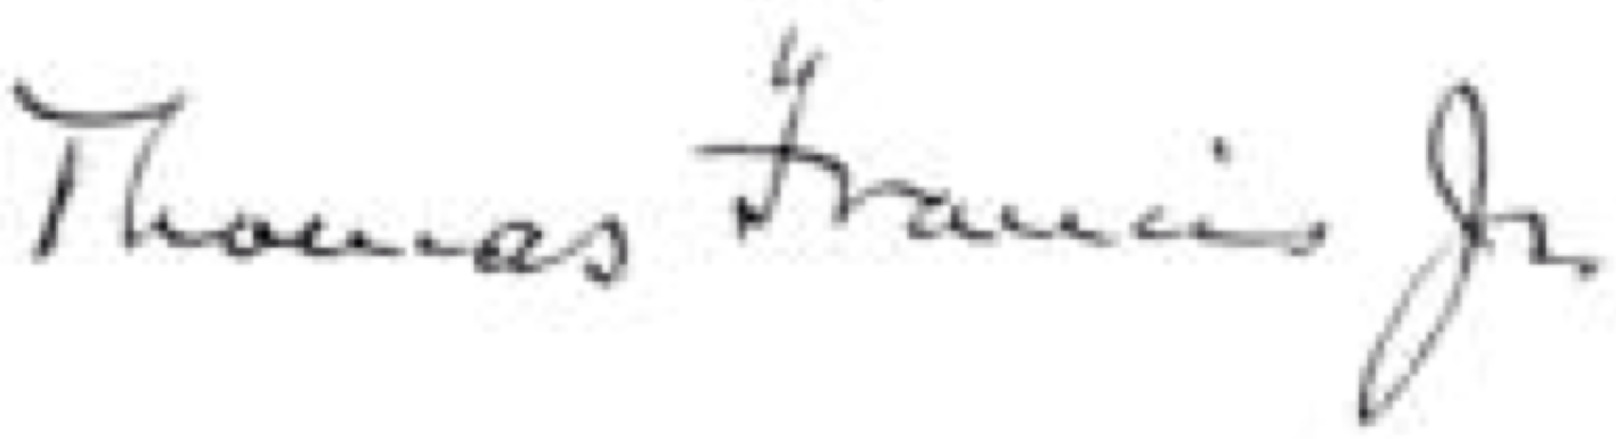
Signature of: thomas francis jr